Question: How does the patient history play a role?
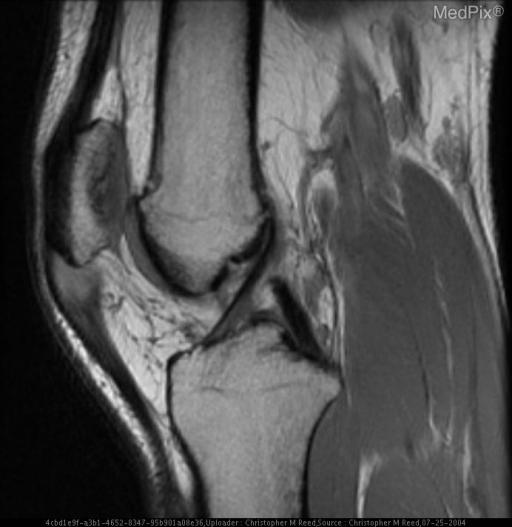
Answer: The patient's history of 23 year old male with acute onset left knee pain, worse with full extension. is key in understanding the case.